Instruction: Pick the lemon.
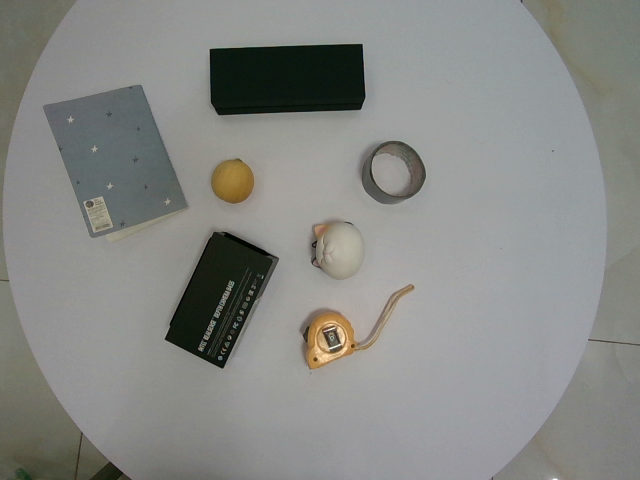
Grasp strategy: vertical